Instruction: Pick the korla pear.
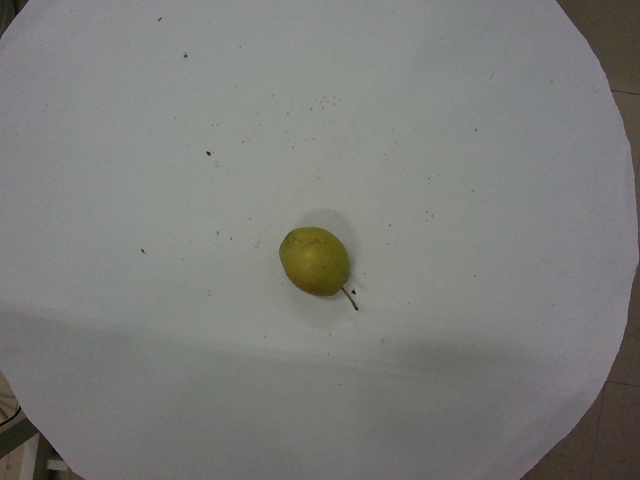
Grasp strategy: vertical